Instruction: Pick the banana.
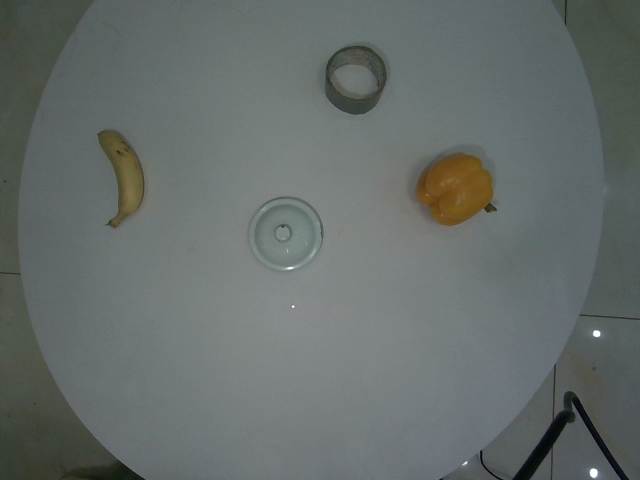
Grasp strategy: vertical